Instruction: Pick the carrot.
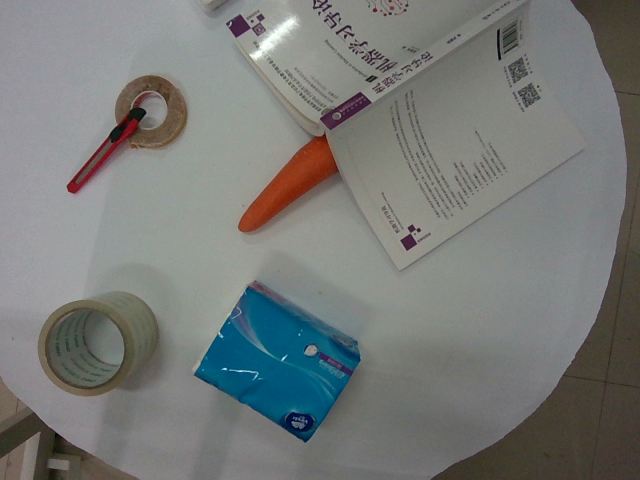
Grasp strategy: vertical